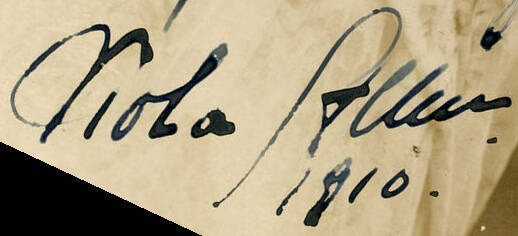
Signature of: viola allen